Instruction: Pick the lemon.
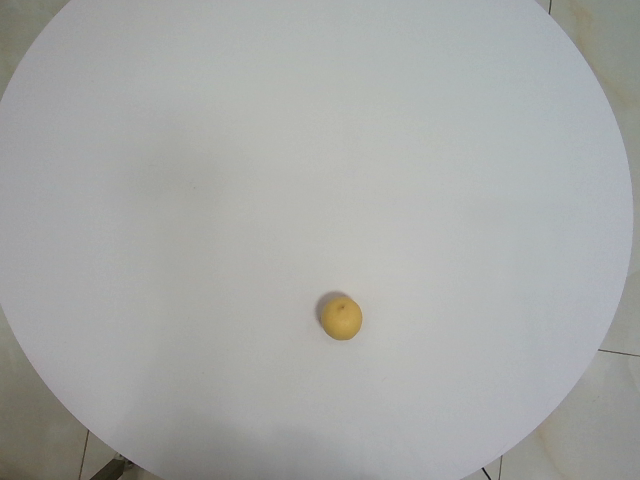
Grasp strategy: vertical